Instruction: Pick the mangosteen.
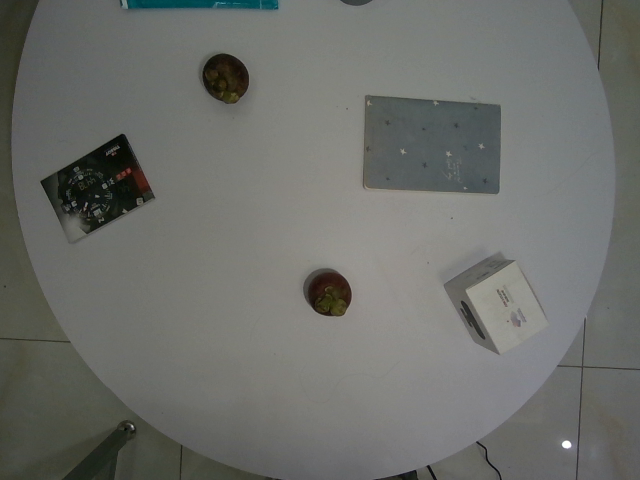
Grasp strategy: vertical